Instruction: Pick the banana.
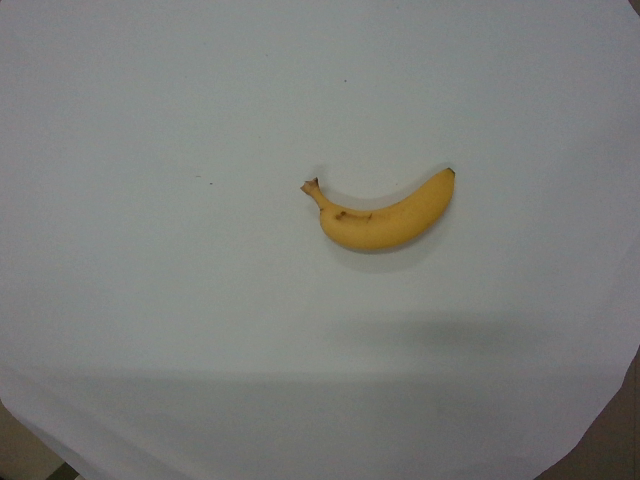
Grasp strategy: vertical